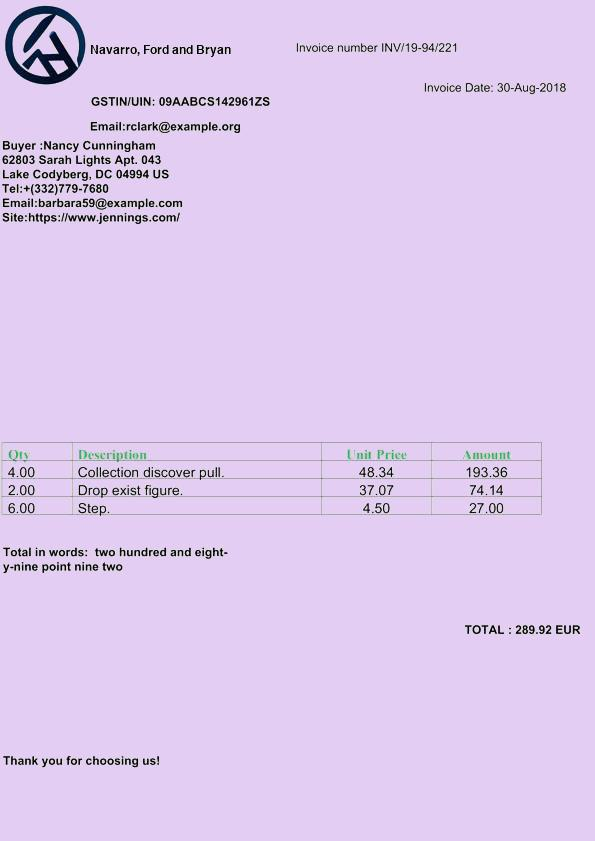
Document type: Invoice